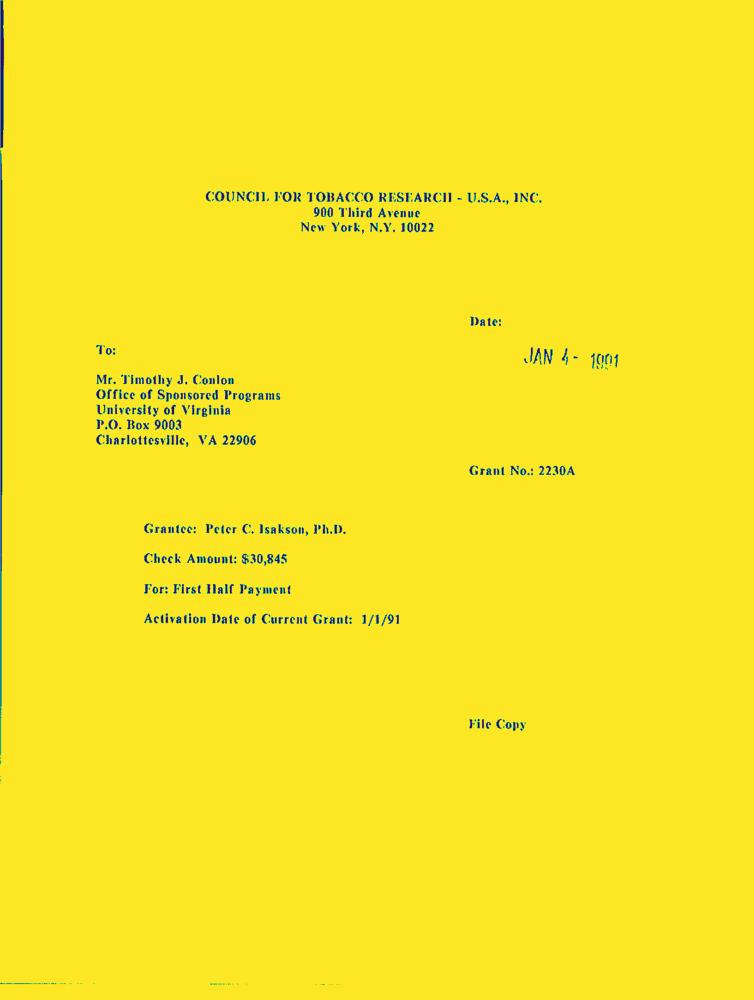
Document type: Letter-Doc